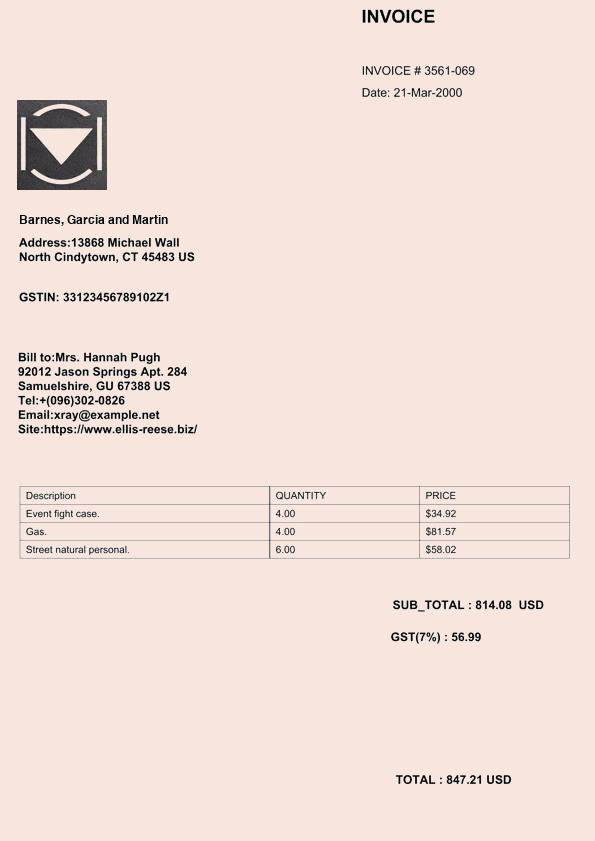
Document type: Invoice